Question: What is the earliest payment due date mentioned in the document?
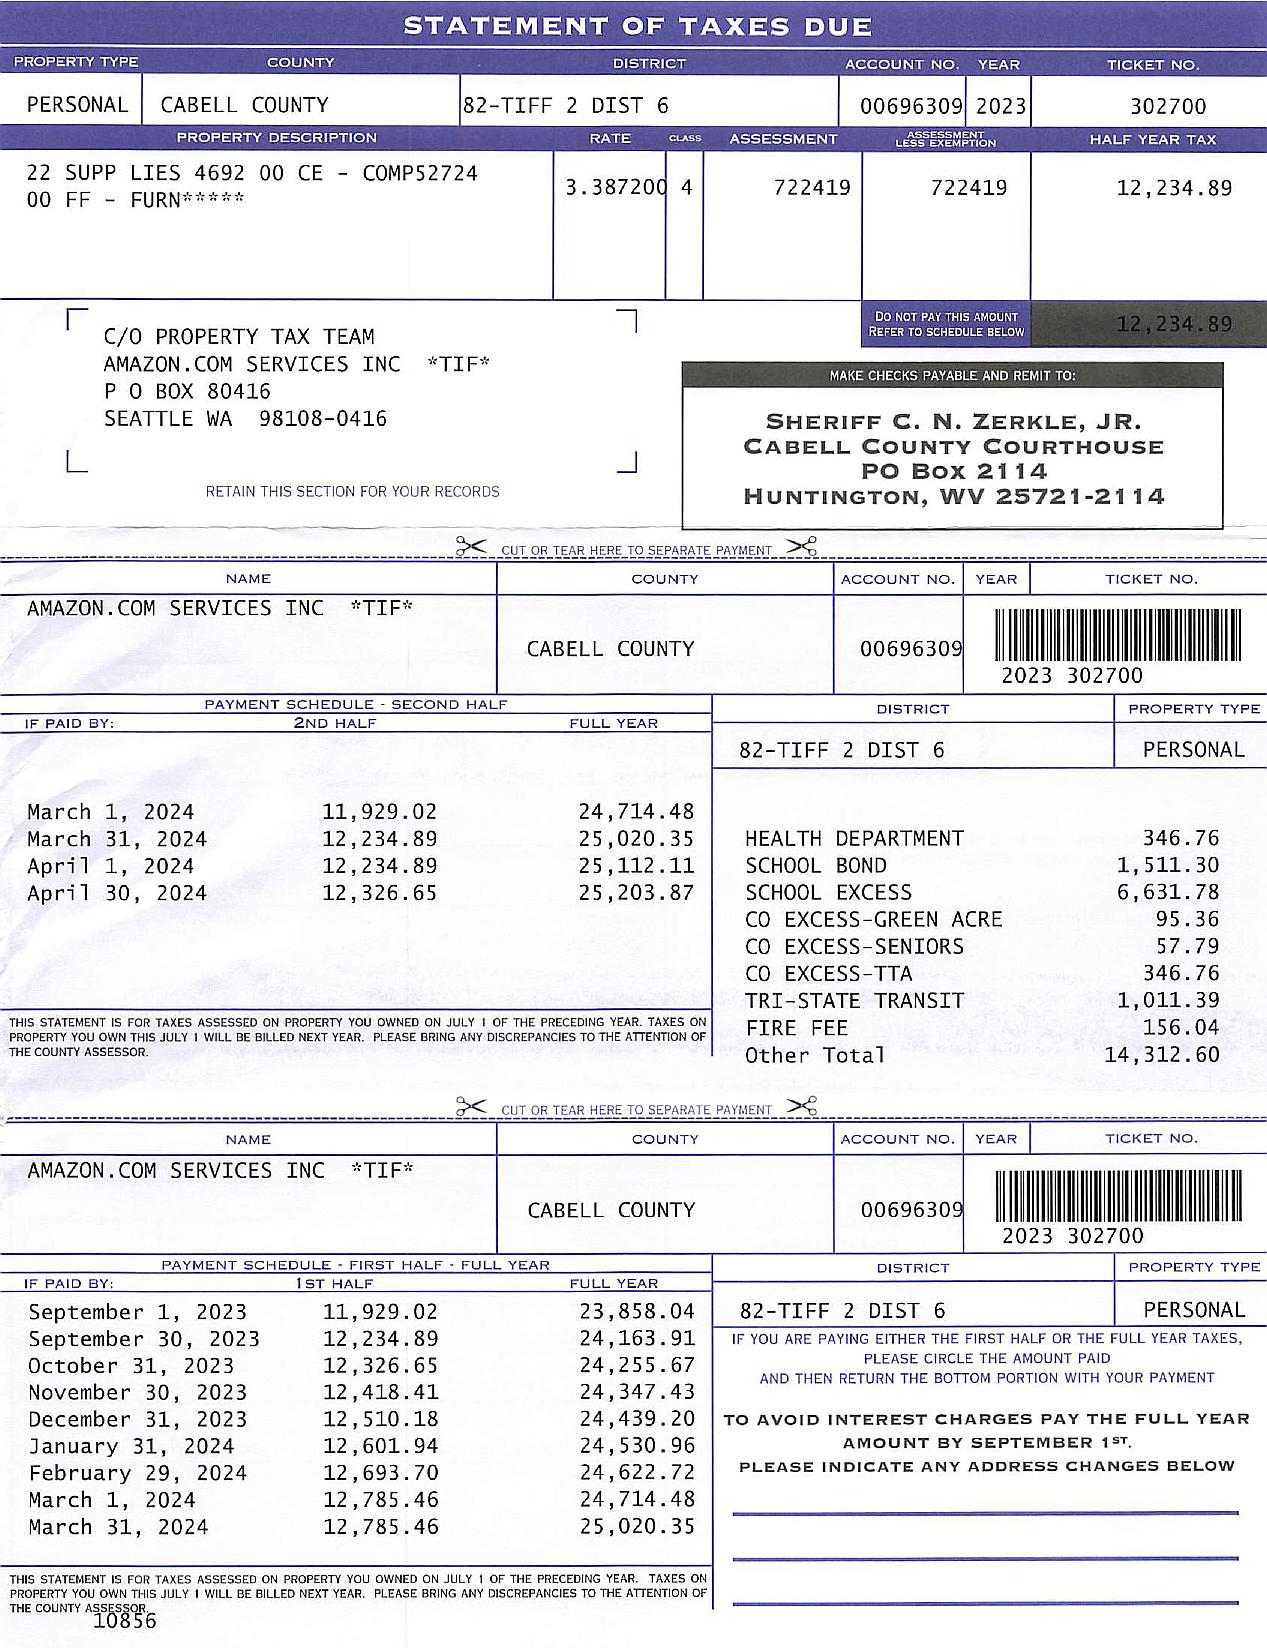
Answer: "1-Sep-23"